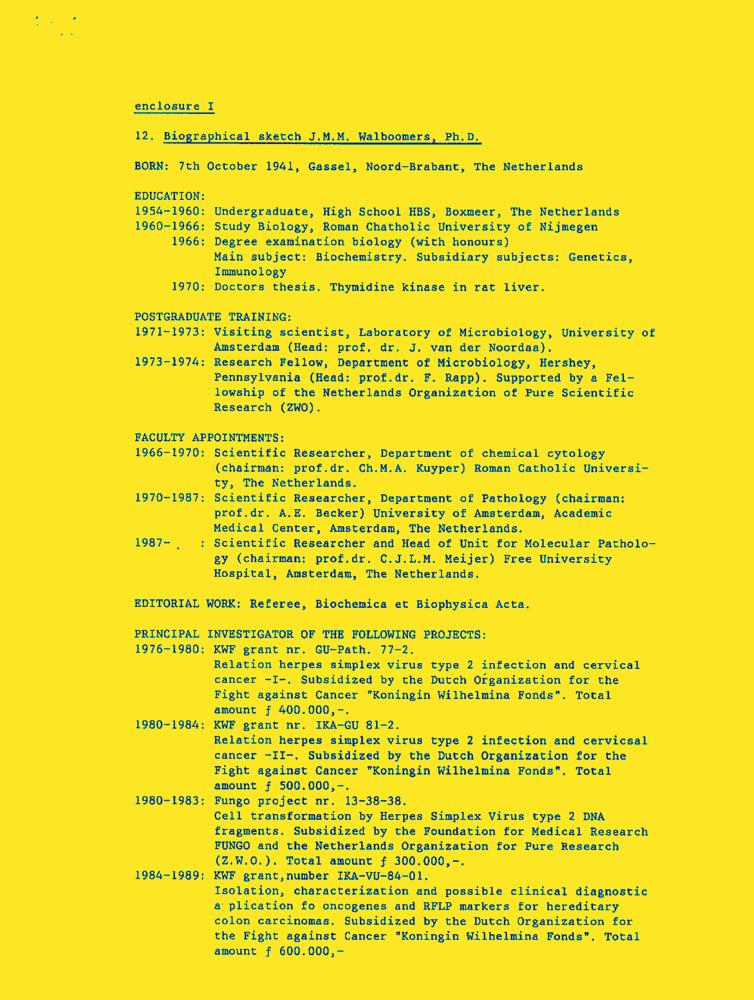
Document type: Resume-Doc